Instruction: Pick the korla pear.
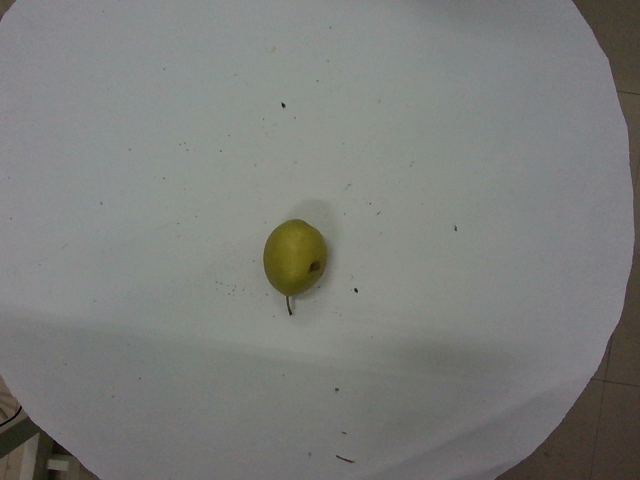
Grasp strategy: vertical